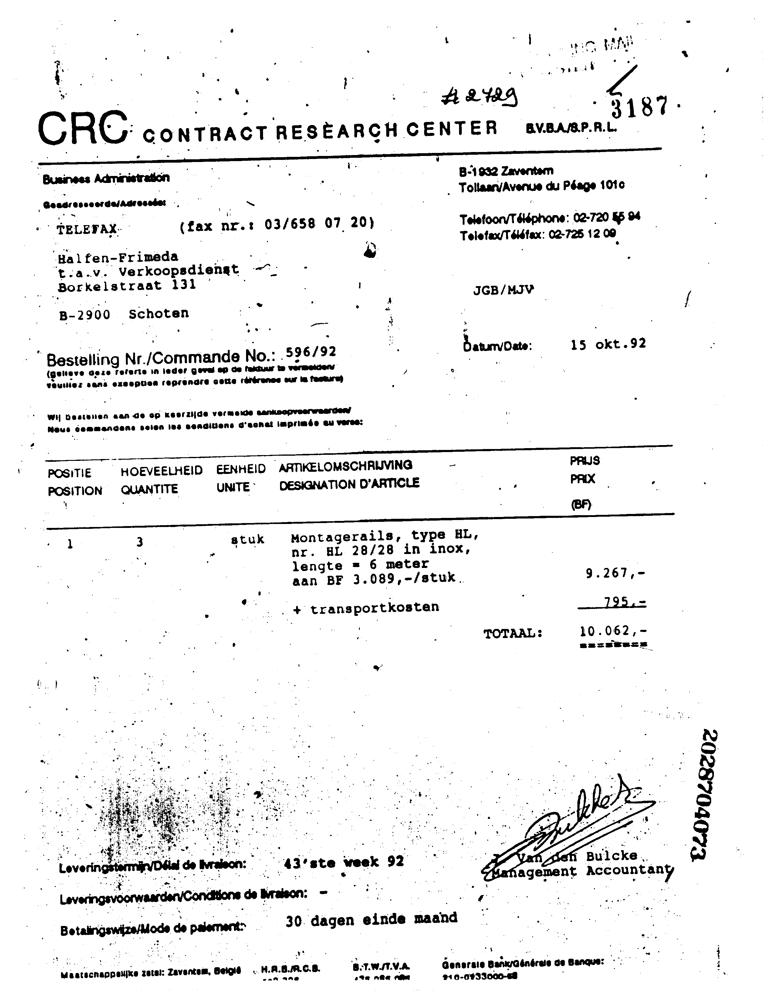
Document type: Invoice